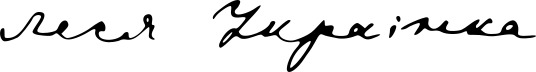
Signature of: lesya ukrainka